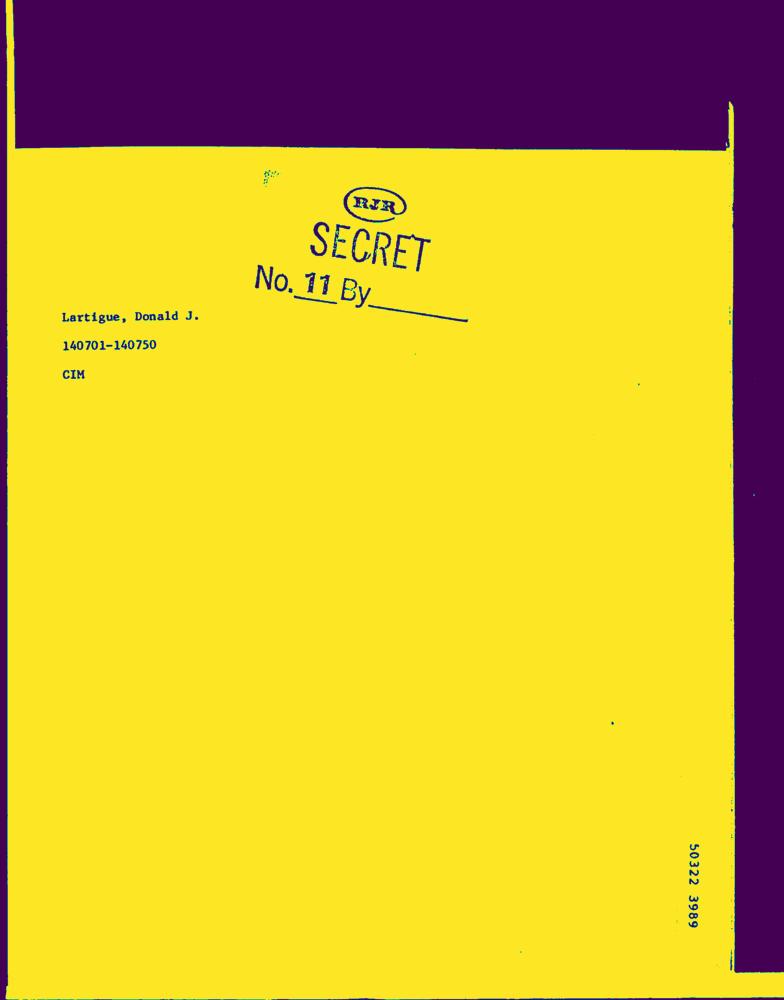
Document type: Hand-Written